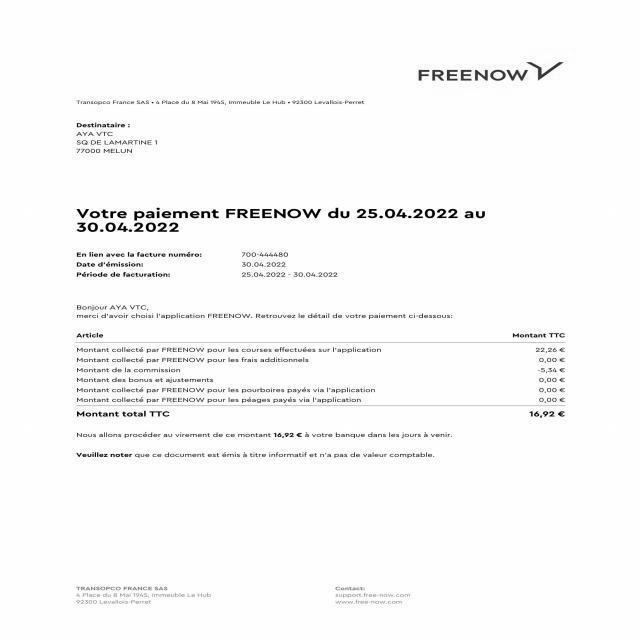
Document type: Invoice